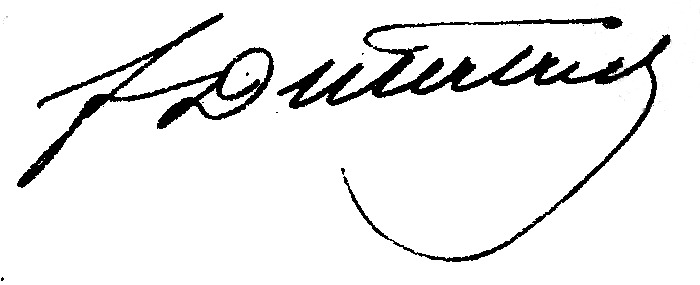
Signature of: félix dutertre de véteuil